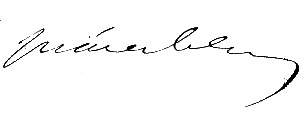
Signature of: miguel ángel juárez celman